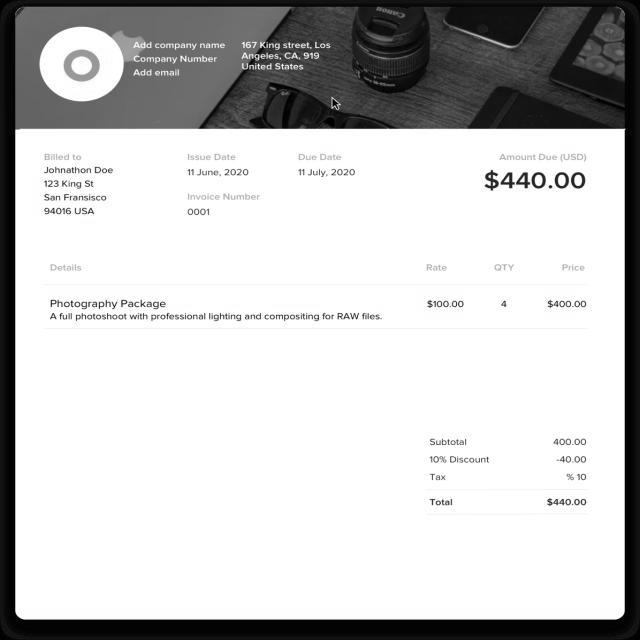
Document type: Invoice